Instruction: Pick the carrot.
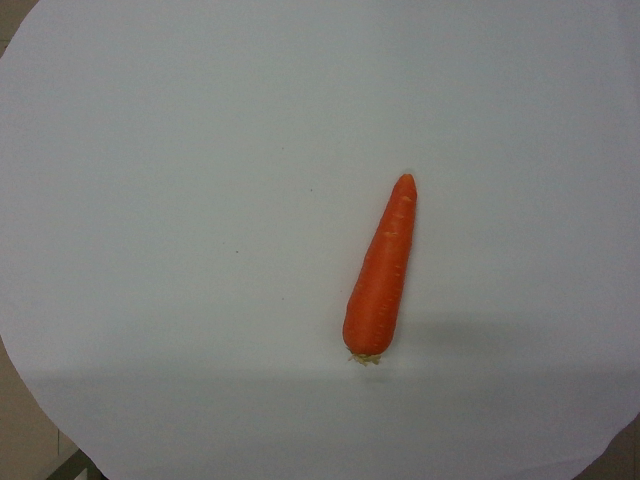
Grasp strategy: vertical